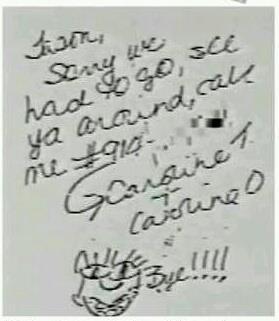
Signature of: jason callahan